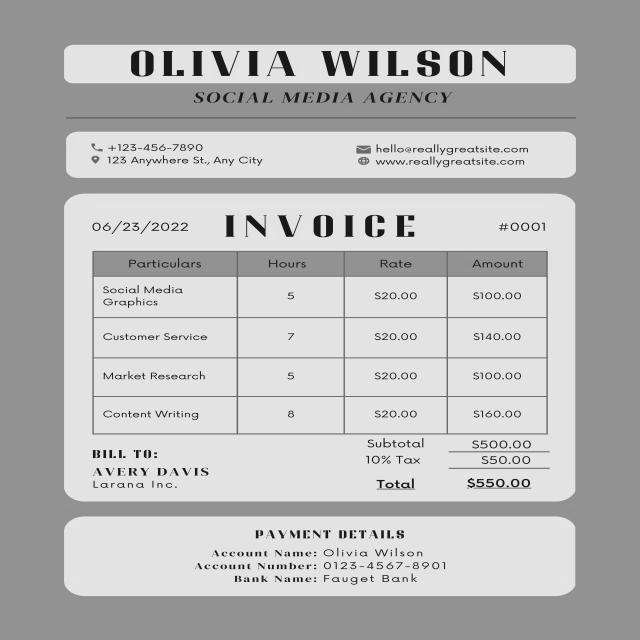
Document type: Invoice